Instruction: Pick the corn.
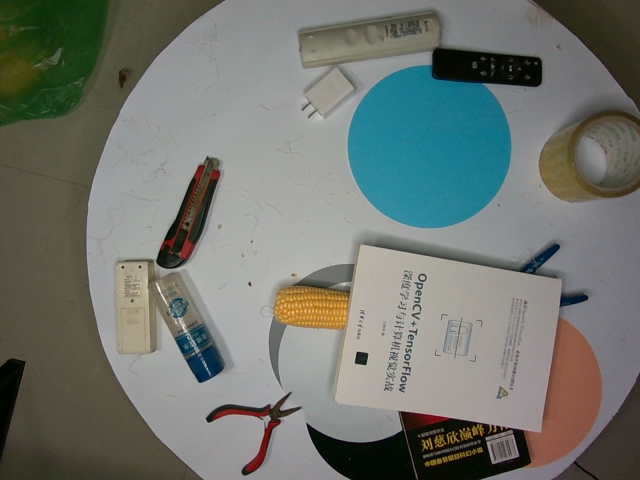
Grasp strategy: vertical